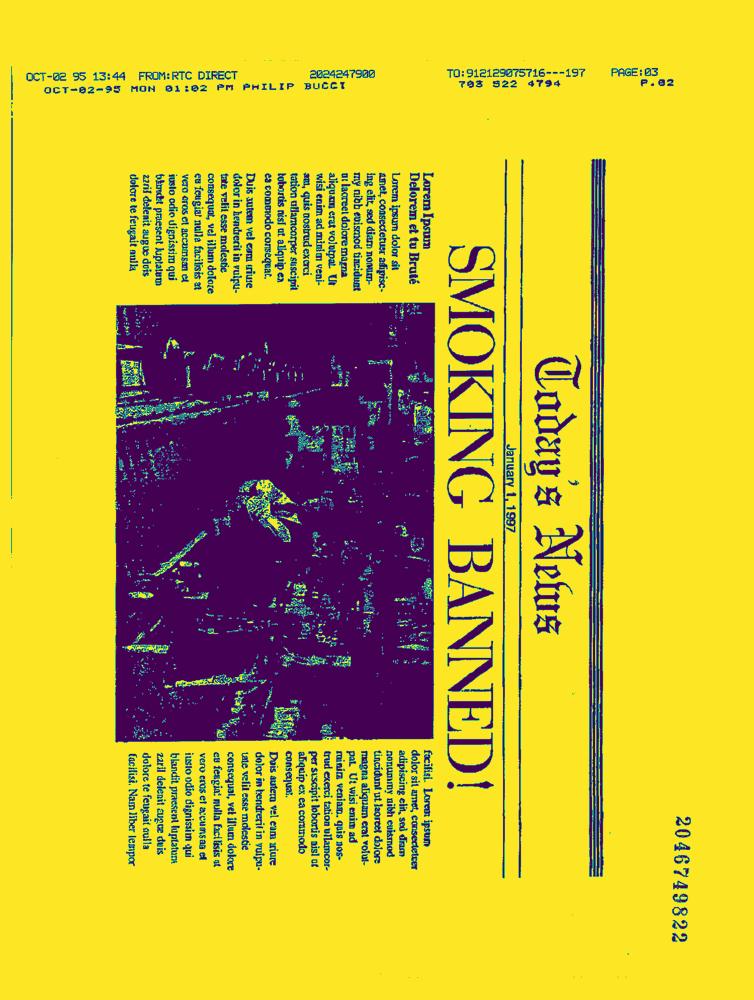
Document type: News-Article